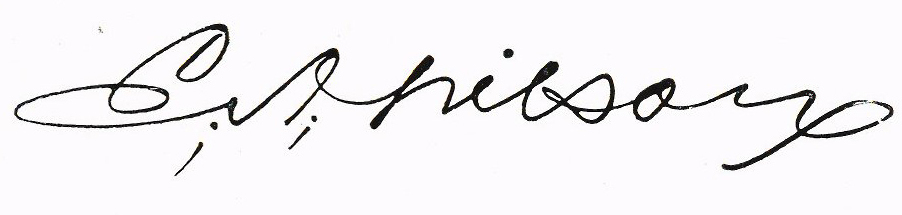
Signature of: erik nilson